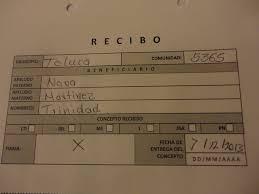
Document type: Invoice